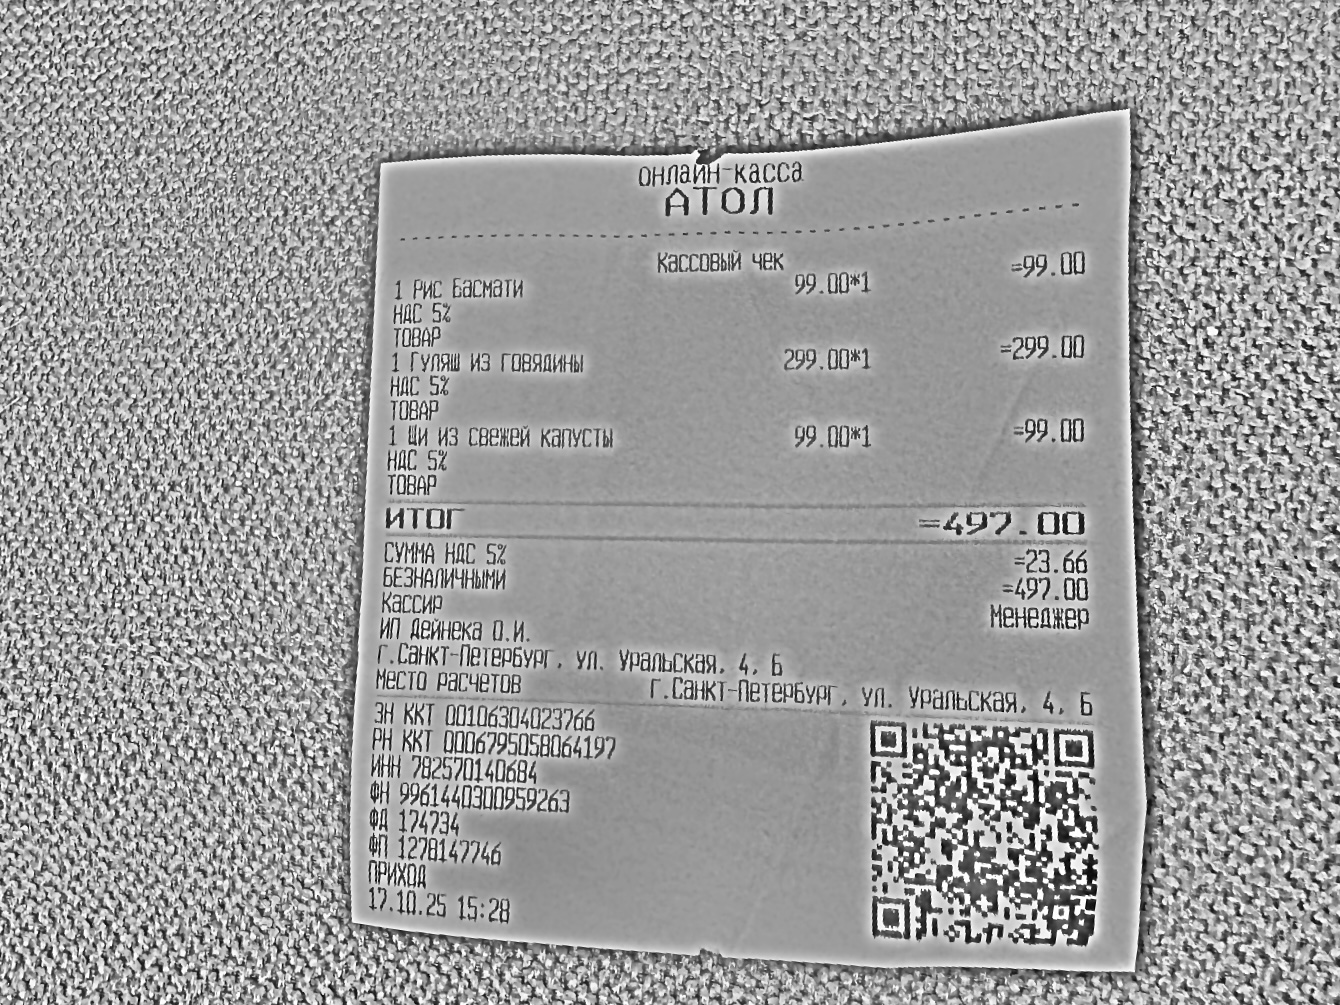
Продавец: ИП Дейнека О.И.
ИНН: 782570140684
Дата: 17.10.25
Товары: 1 Рис Басмати; 1 Гуляш из говядины; 1 Щи из свежей капусты
Количество: 1; 1; 1
Цена: 99.00; 299.00; 99.00
Сумма: 99.00; 299.00; 99.00
Итого: 497.00